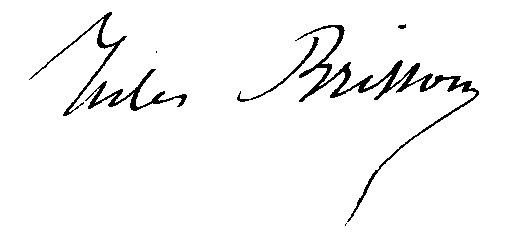
Signature of: jules brisson